Question: What tax district, tax-rate area, or tax area code is specified in the document?
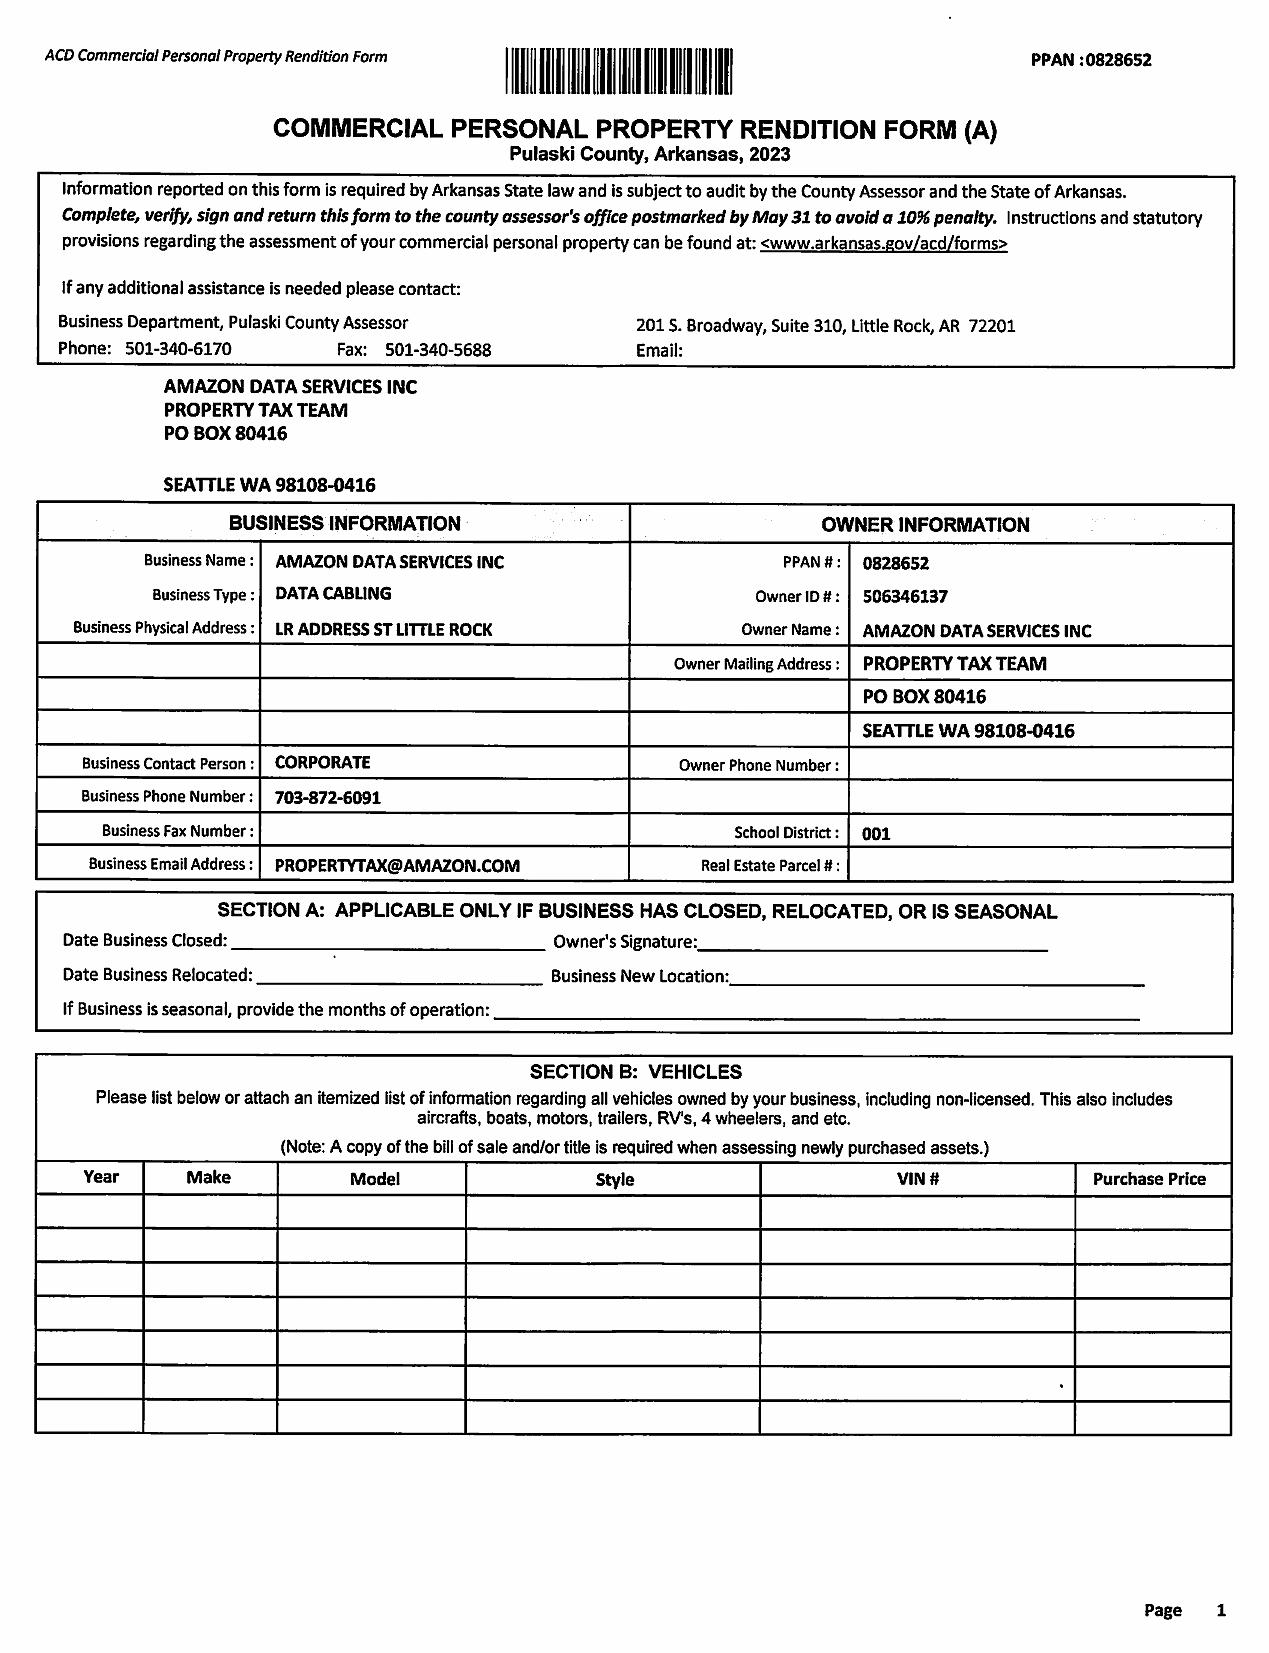
Answer: "001"